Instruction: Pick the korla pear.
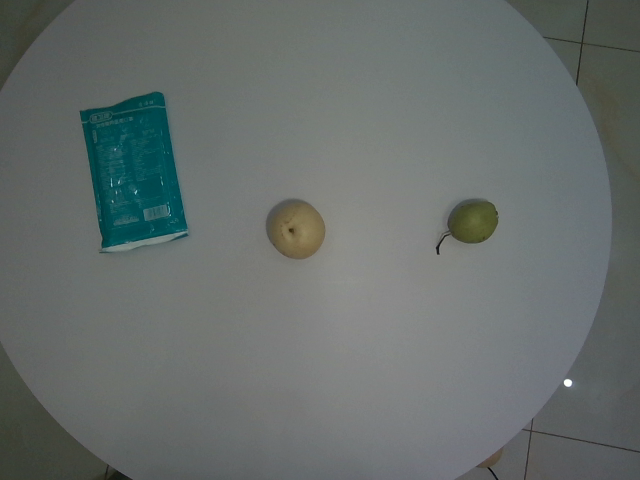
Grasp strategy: vertical